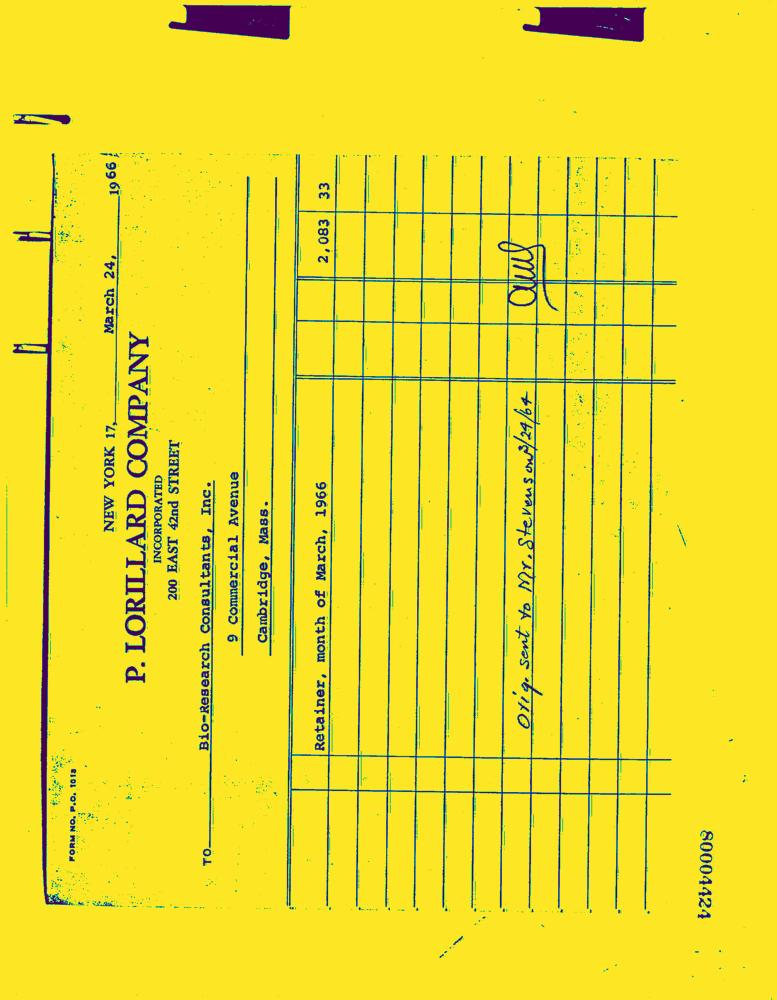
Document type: Invoice-Doc